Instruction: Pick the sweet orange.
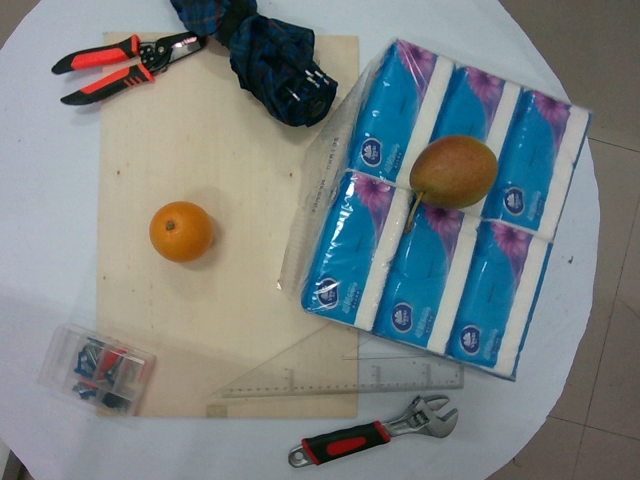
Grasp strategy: vertical